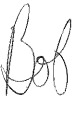
Signature of: robert wirch